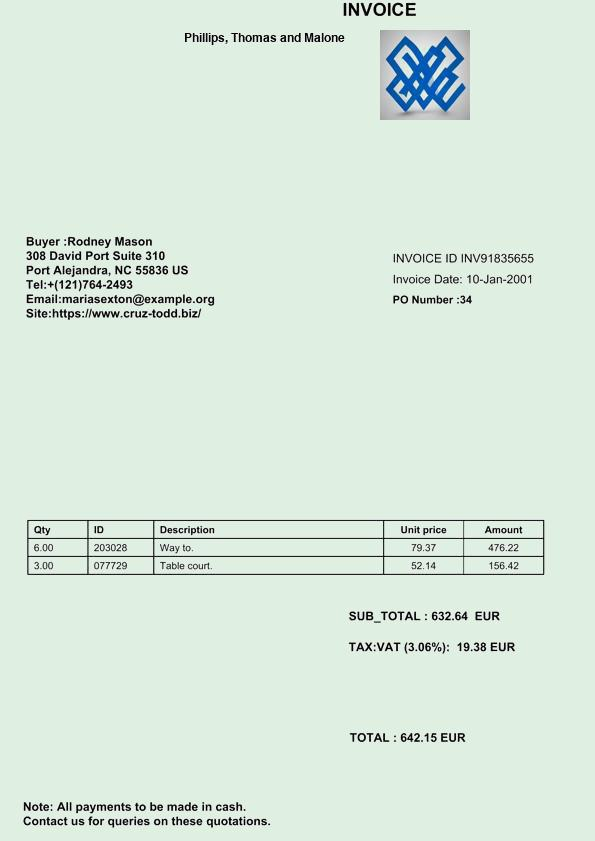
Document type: Invoice